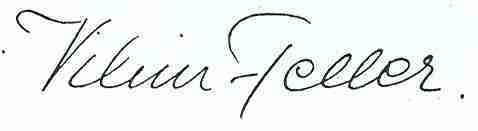
Signature of: william feller